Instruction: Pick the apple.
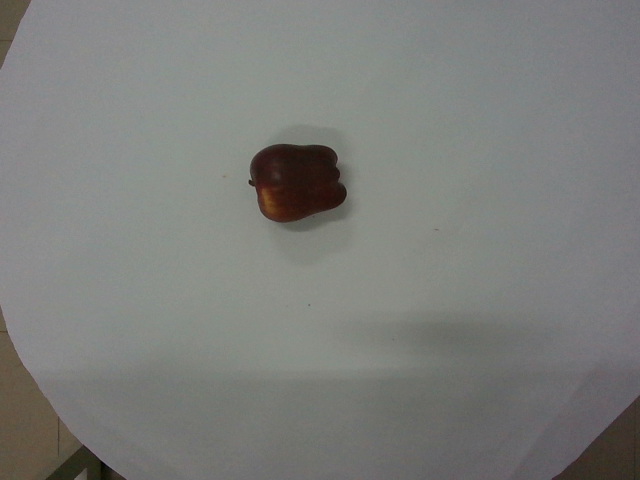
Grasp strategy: vertical